Question: What type of tax is indicated in the document, personal property or real estate?
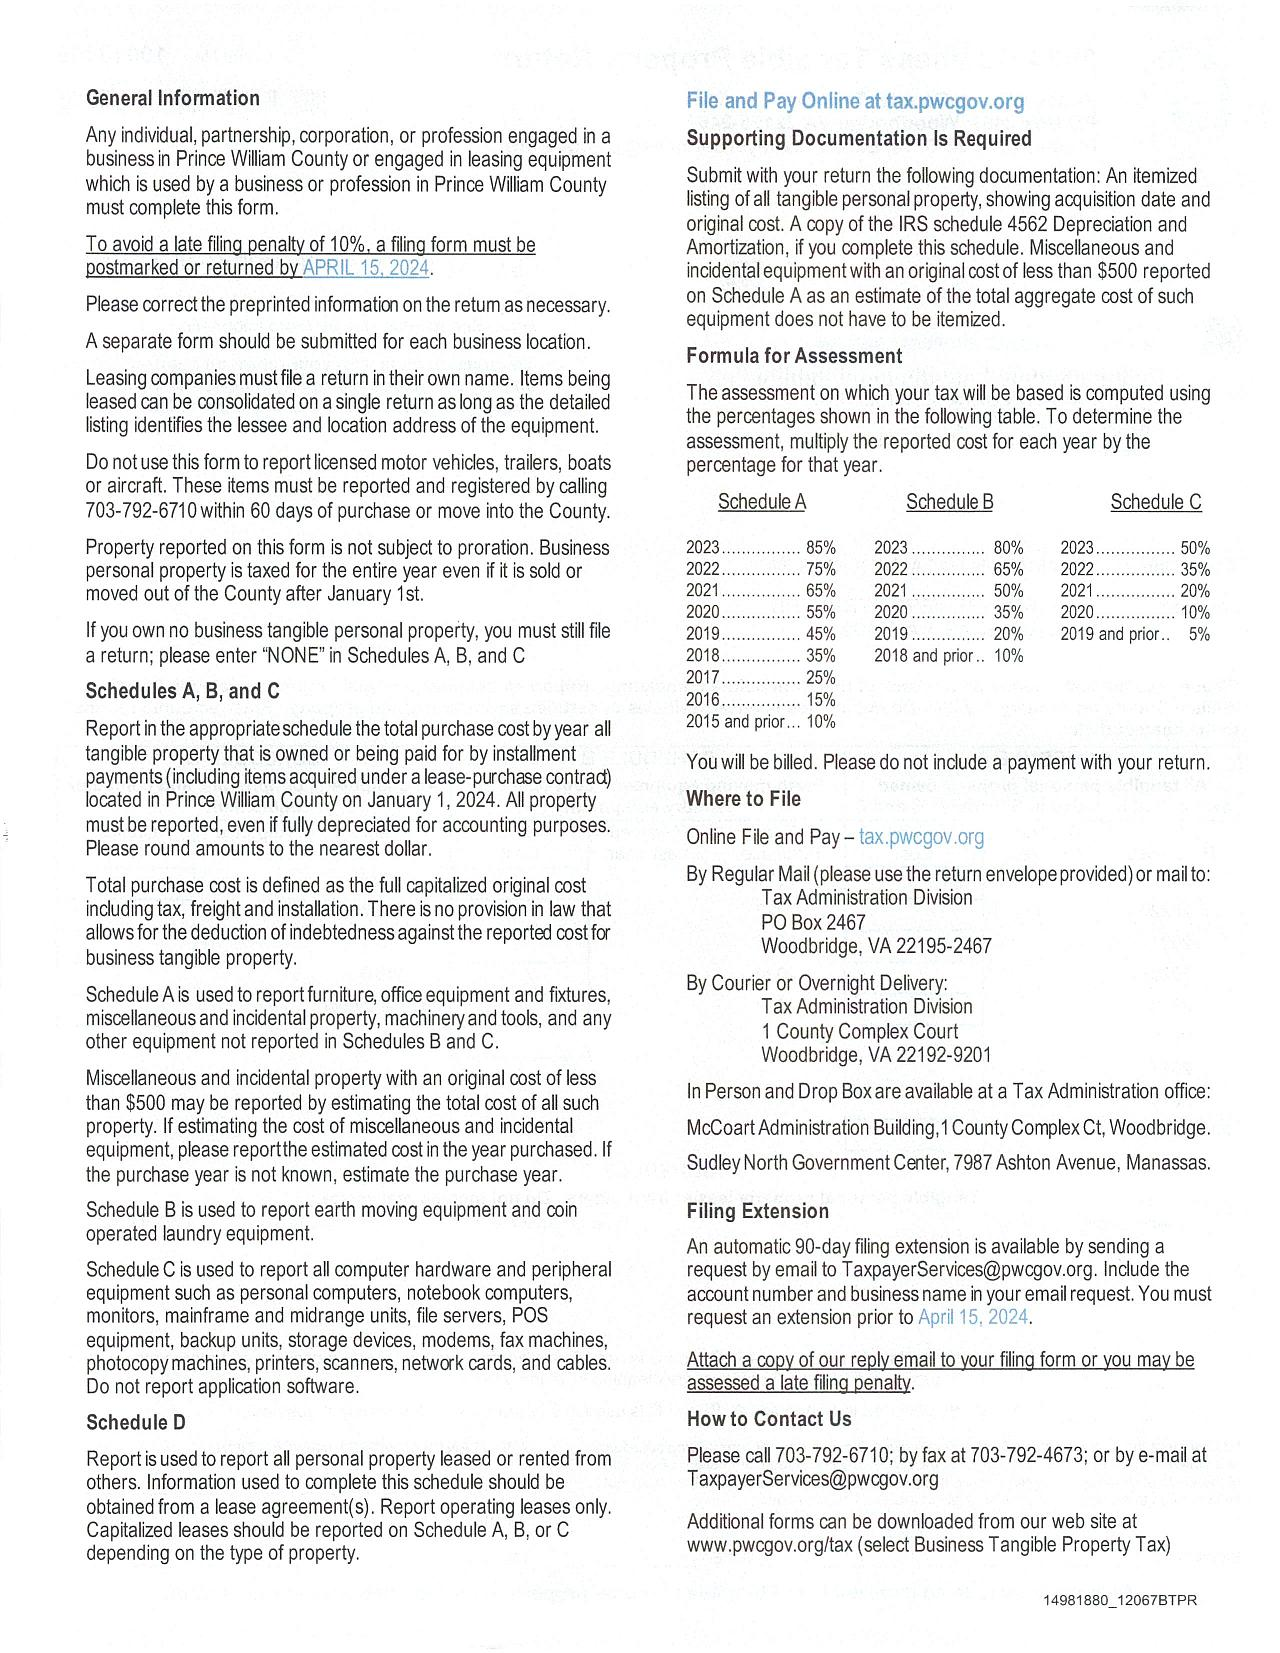
Answer: "Personal Property Tax"